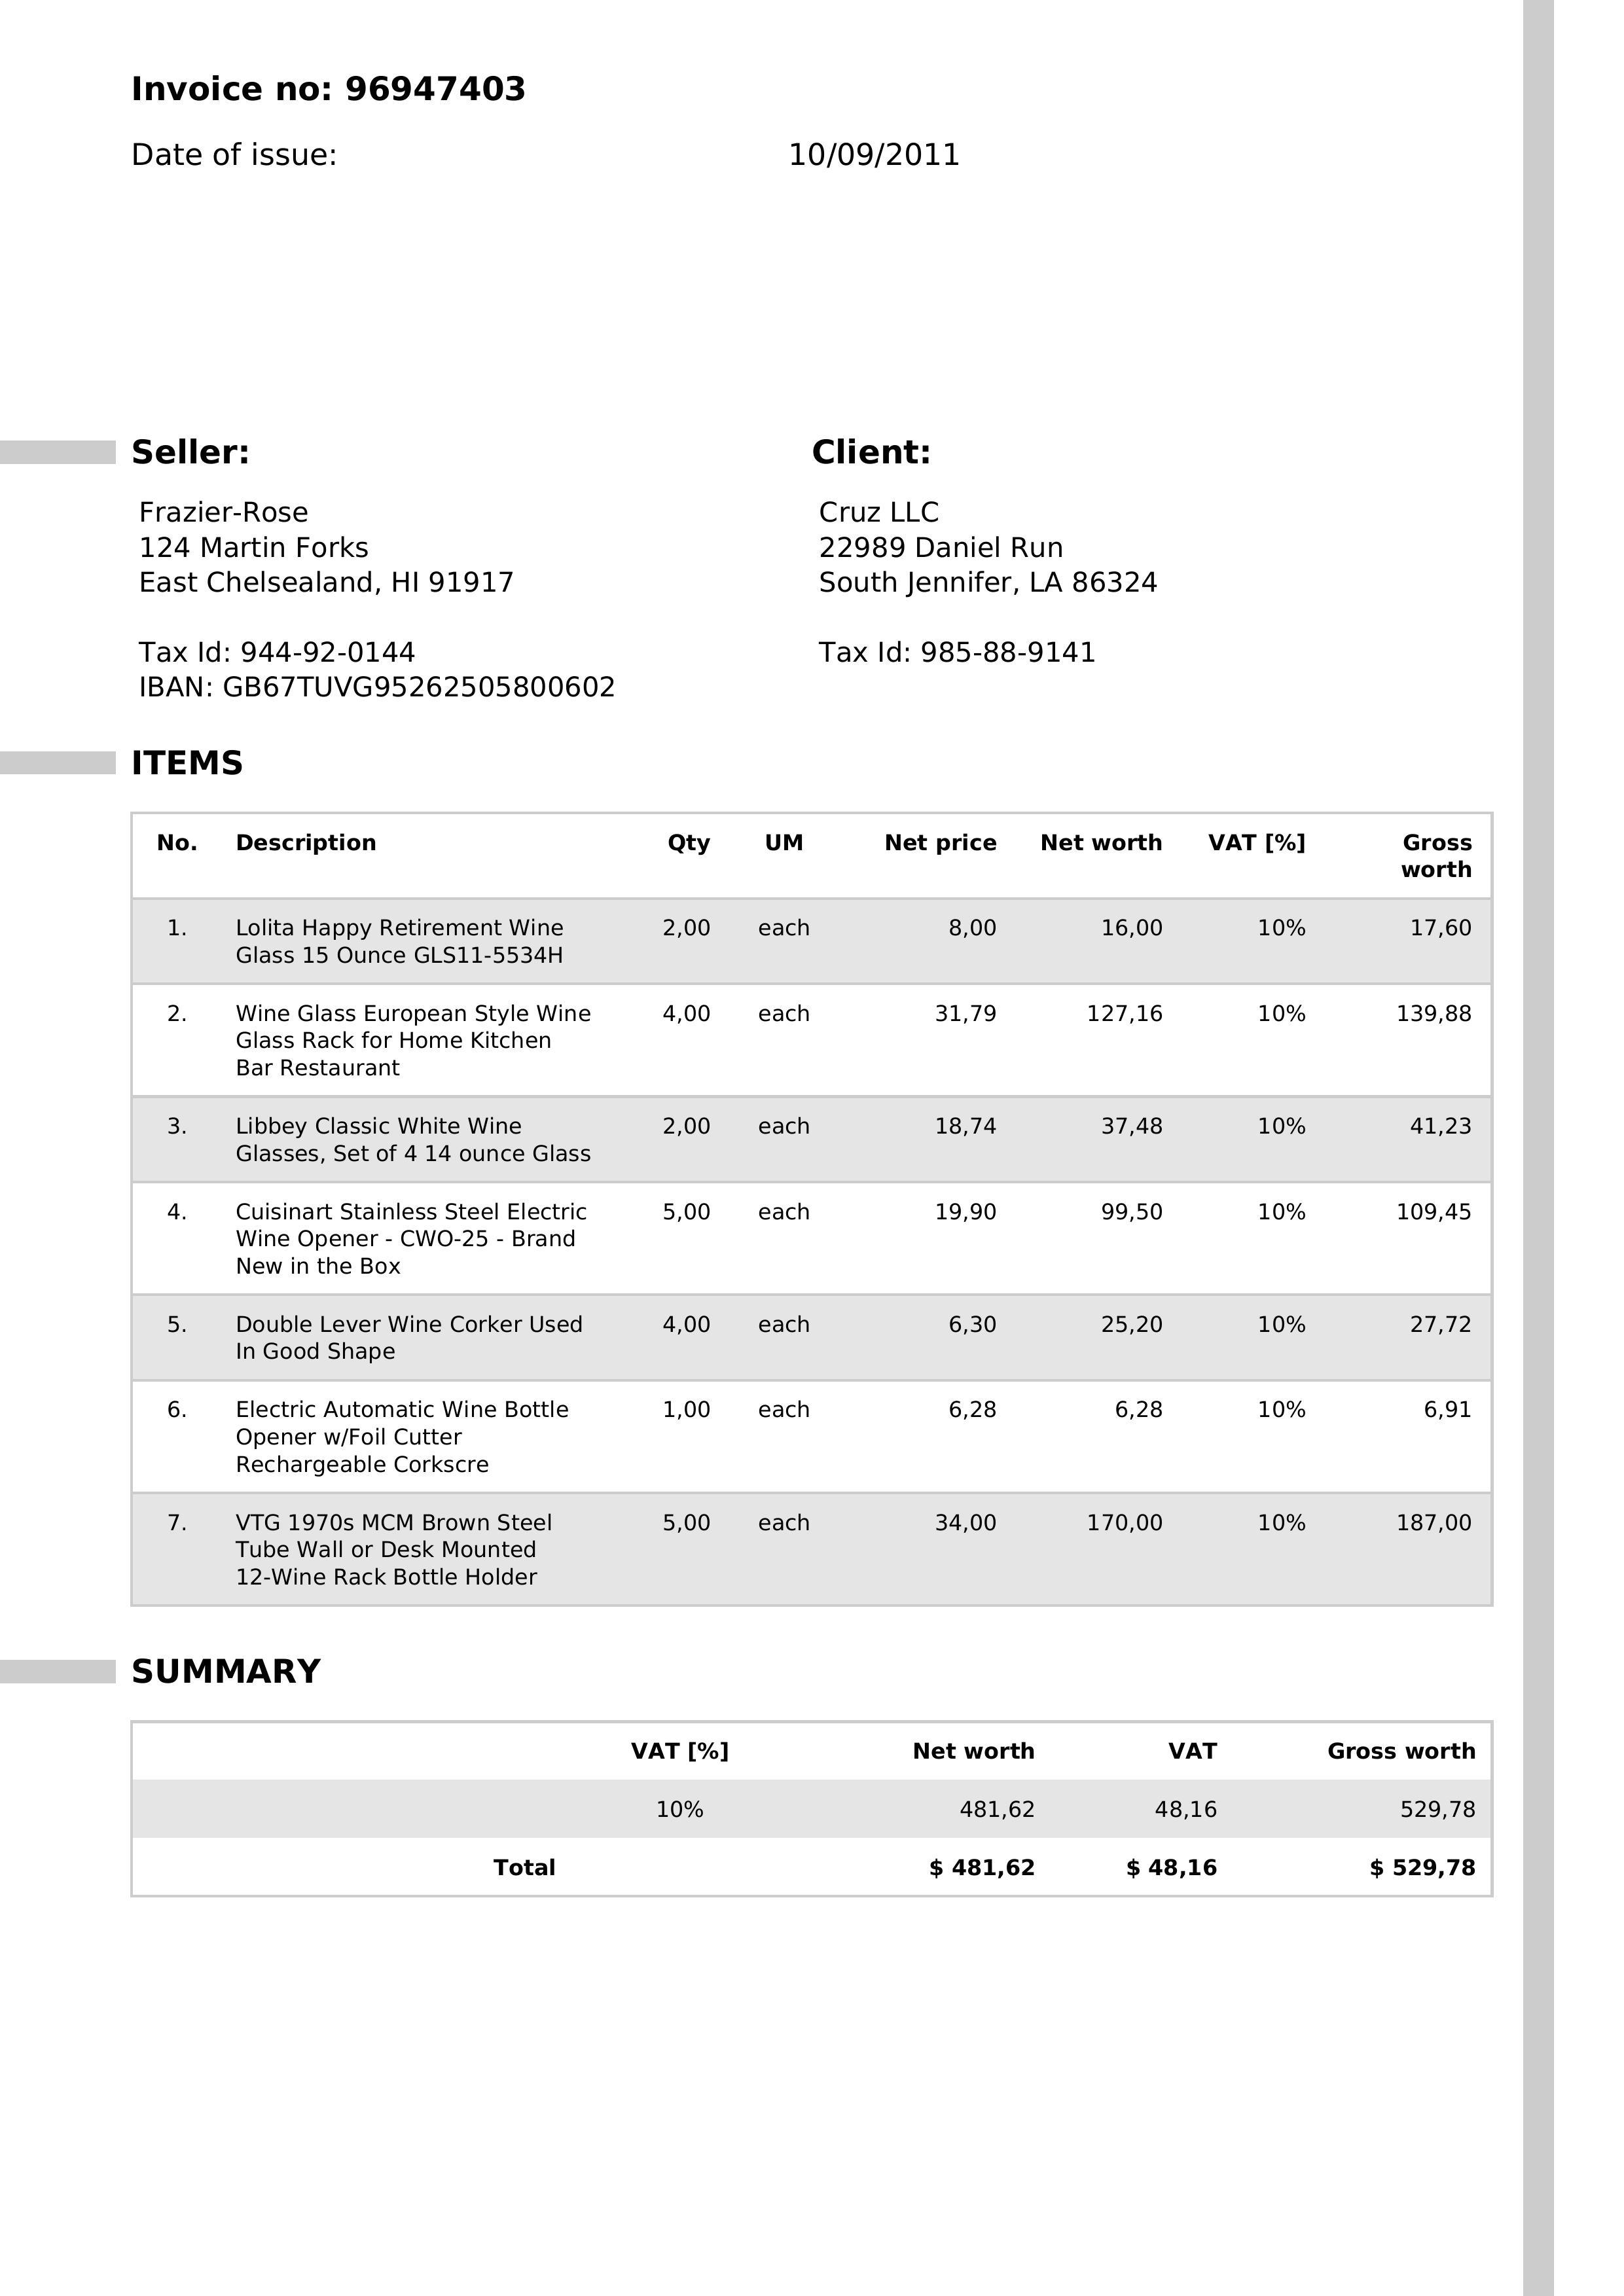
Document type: Invoice